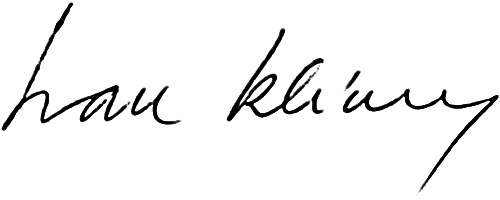
Signature of: ivan klíma